Question: What jurisdiction, city, or county is the document associated with?
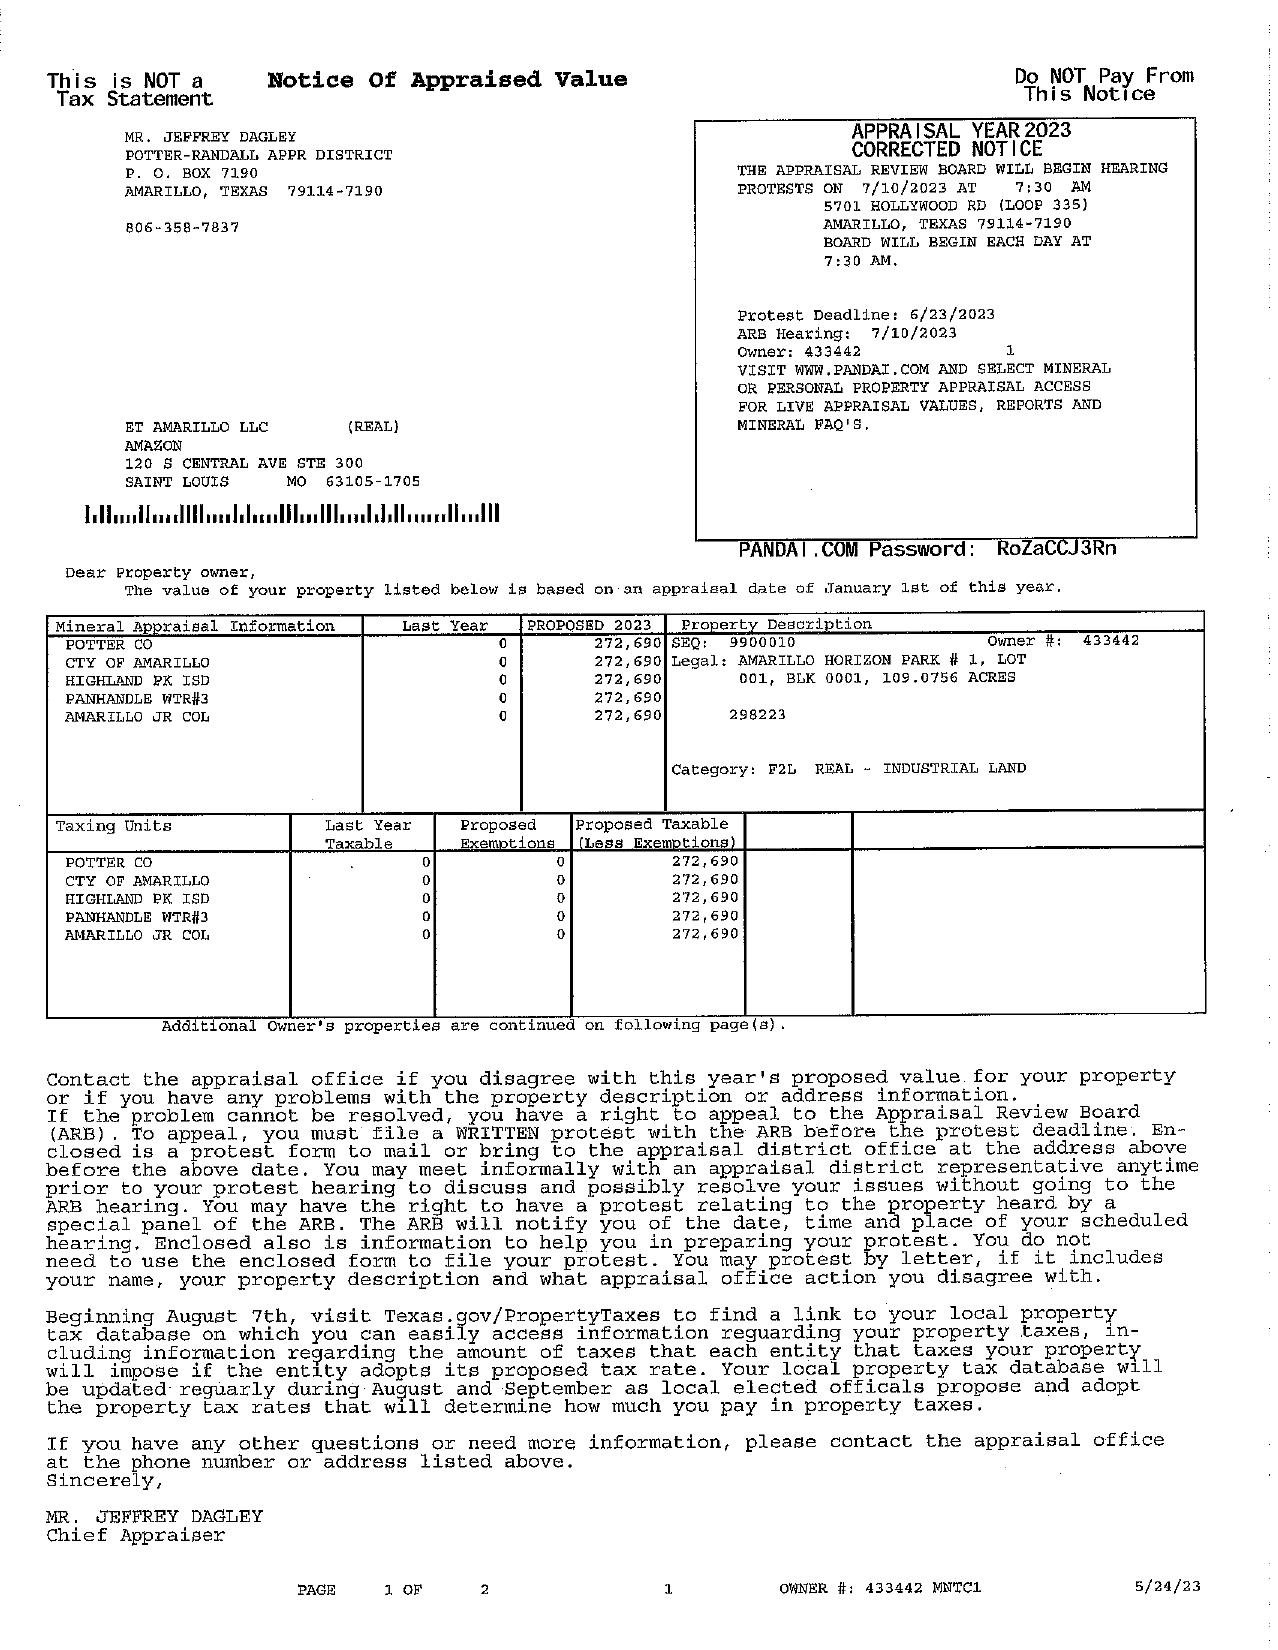
Answer: "POTTER-RANDALL APPR DISTRICT"